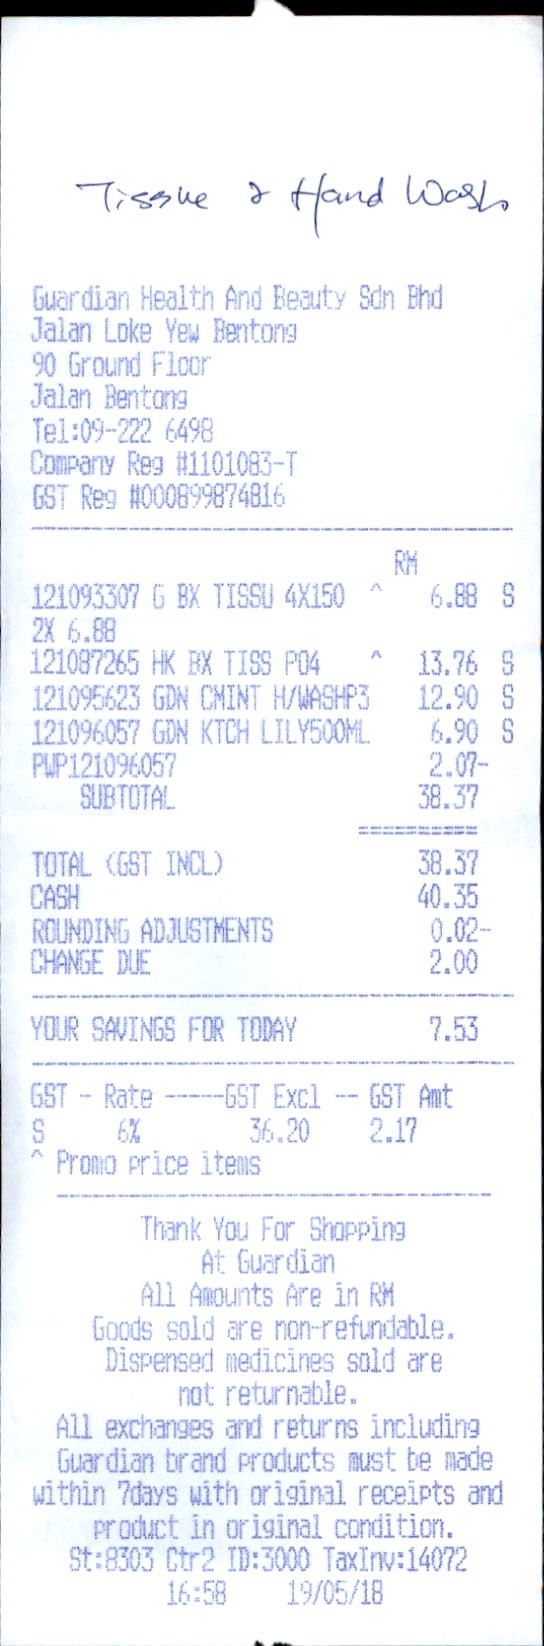
GUARDIAN HEALTH AND BEAUTY SDN BHD
JALAN LOKE YEW BENTONG
90 GROUND FLOOR
JALAN BENTONG
TEL:09-222 6498
COMPANY REG #1101083-T
GST REG #000899874816
RM
121093307 G BX TISSU 4X150
6.88
S
2X 6.88
121087265 HK BX TISS PO4
^
13.76
S
121095623 GDN CMINT H/WASHP3
12.90
S
121096057 GDN KTCH LILY500ML
6.90
S
PWP121096057
2.07-
SUBTOTAL
38.37
TOTAL (GST INCL)
38.37
CASH
40.35
ROUNDING ADJUSTMENTS
0.02-
CHANGE DUE
2.00
YOUR SAVINGS FOR TODAY
7.53
GST - RATE
GST EXCL
GST AMT
S
6%
36.20
2.17
^ PROMO PRICE ITEMS
THANK YOU FOR SHOPPING
AT GUARDIAN
ALL AMOUNTS ARE IN RM
GOODS SOLD ARE NON-REFUNDABLE.
DISPENSED MEDICINES SOLD ARE
NOT RETURNABLE.
ALL EXCHANGES AND RETURNS INCLUDING
GUARDIAN BRAND PRODUCTS MUST BE MADE
WITHIN 7DAYS WITH ORIGINAL RECEIPTS AND
PRODUCT IN ORIGINAL CONDITION.
ST:8303 CTR2 ID:3000 TAXINV:14072
16:58
19/05/18
^